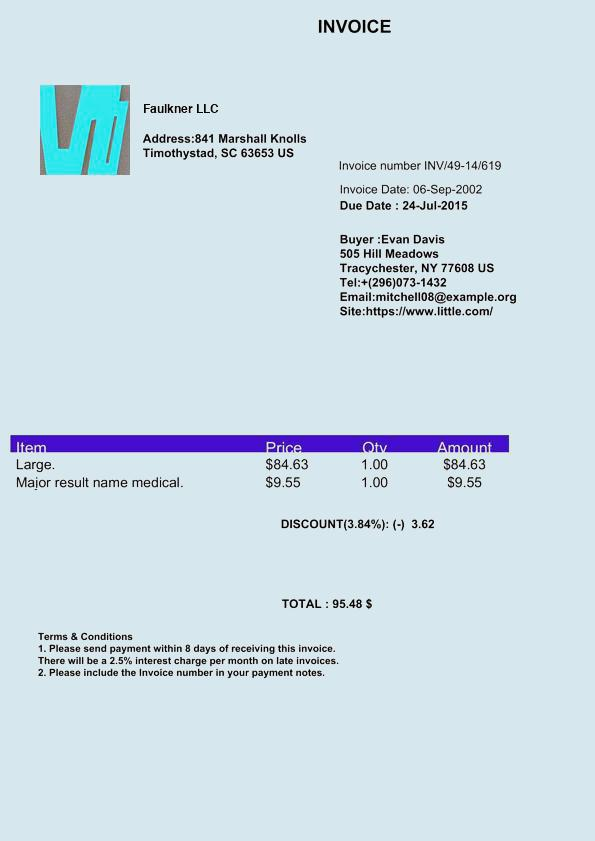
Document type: Invoice